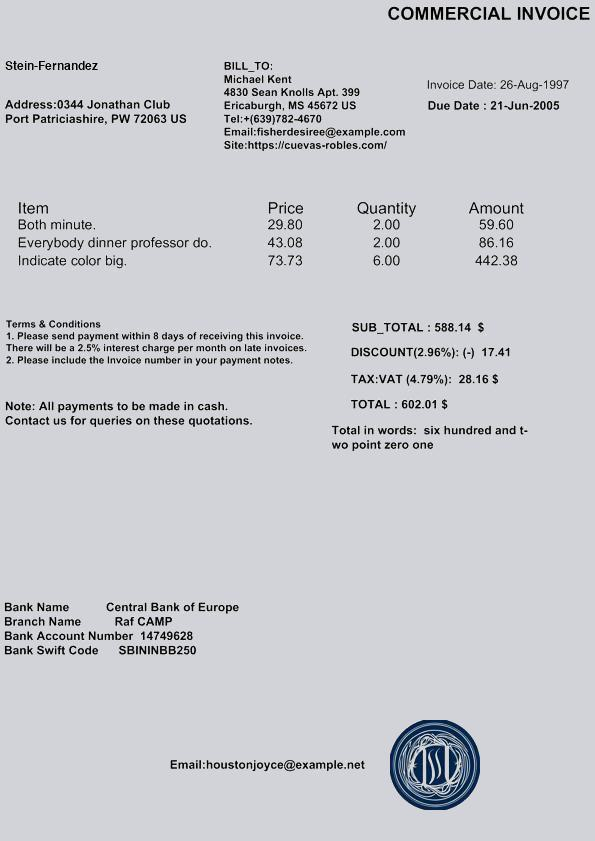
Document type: Invoice